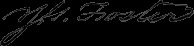
Signature of: john g foster